Question: What is the main concern?
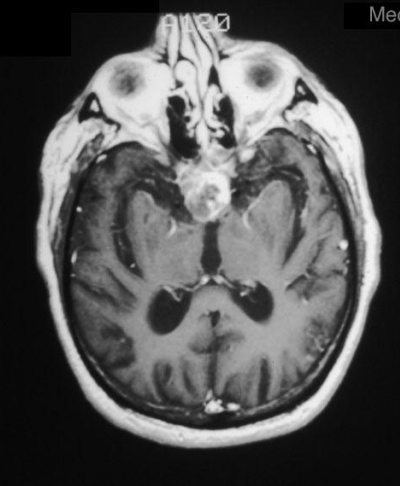
Answer: The findings suggest Fig 1. Contrast enhanced axial MRI showing a partially cystic suprasellar mass.

Fig 2. Contrast enhanced coronal MRI showing the partially cystic suprasellar mass.

Fig 3. Histological section of the resected tumor showing irregular expanses of squamous epithelium in which basal cells and stellate cells can be seen.  Also present are bands of eosinophilic fibrous tissue.

Fig 4. In other areas, there were large masses of “wet” keratin in which ill-defined remnants of nuclei can be seen.. Contrast enhanced axial MRI showing a partially cystic suprasellar mass.. The patient might have a history of This 70 year old man had progressive visual loss over 3 to 5 years. He denied headache, nausea or vomiting. Examination  revealed no light perception in either eye. The remainder of his cranial nerves were intact as were his motor and sensory examinations..